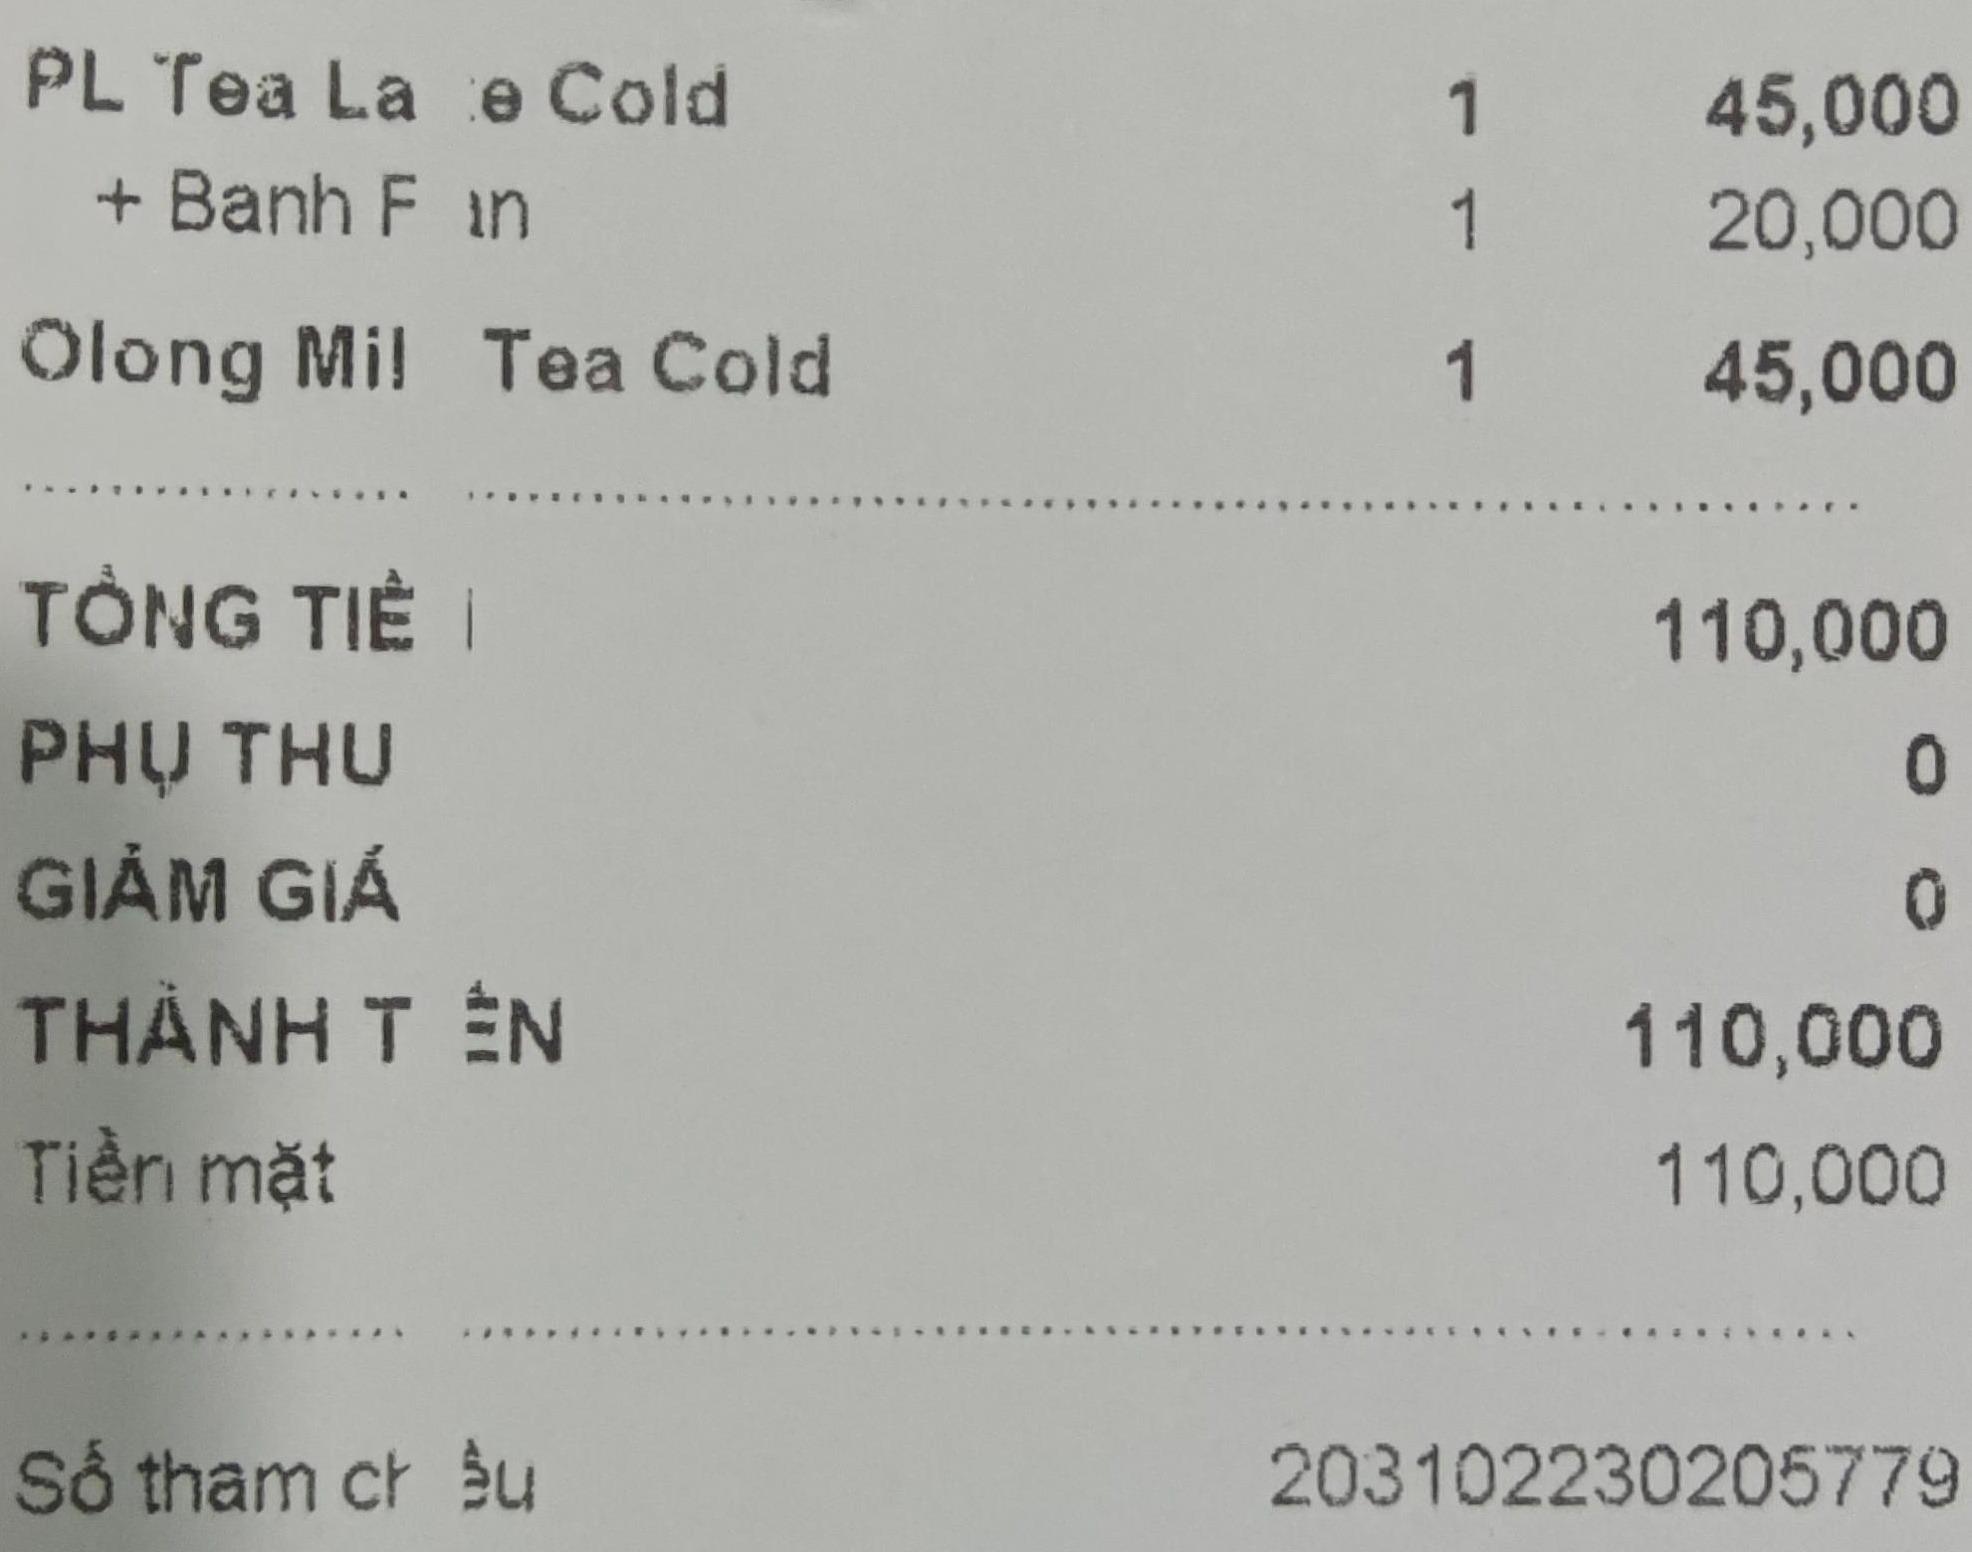
<table>
<tr>
<td>PL Tea Late Cold</td>
<td>1</td>
<td>45,000</td>
</tr>
<tr>
<td>+ Banh Flan</td>
<td>1</td>
<td>20,000</td>
</tr>
<tr>
<td>Olong Milk Tea Cold</td>
<td>1</td>
<td>45,000</td>
</tr>
</table>

TỔNG TIỀN 110,000
PHỤ THU 0
GIẢM GIÁ 0
THÀNH TIỀN 110,000
Tiền mặt 110,000

Số tham chiếu 203102230205779